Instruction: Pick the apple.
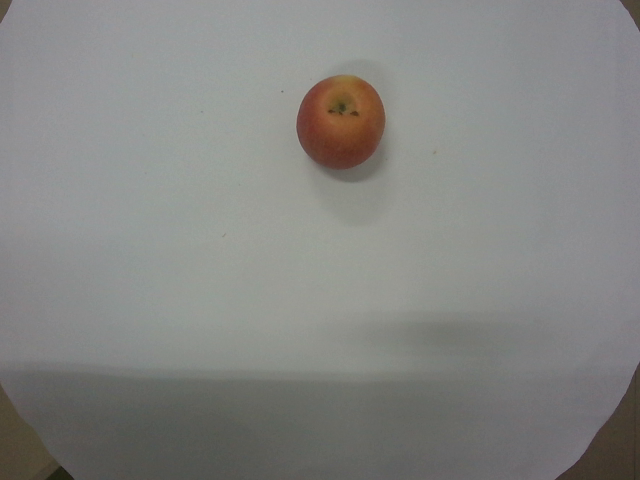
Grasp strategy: vertical